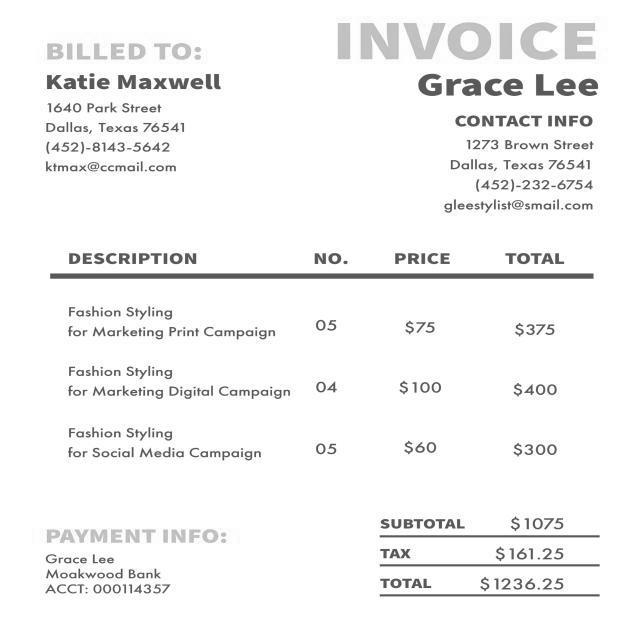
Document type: Invoice